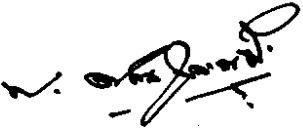
Signature of: prem tinsulanonda